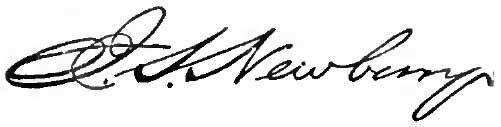
Signature of: john strong newberry